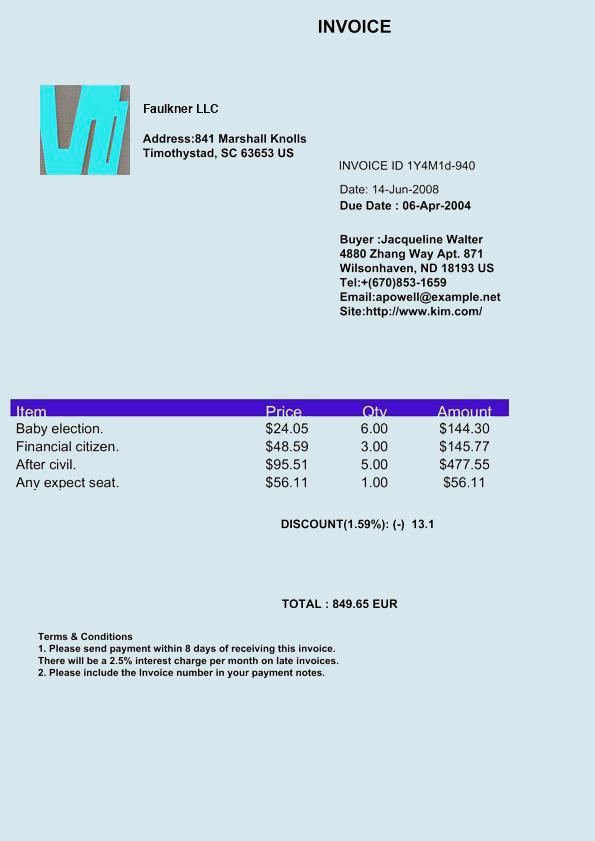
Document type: Invoice